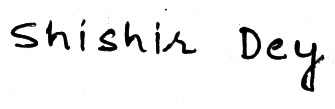
Signature of: shishir dey